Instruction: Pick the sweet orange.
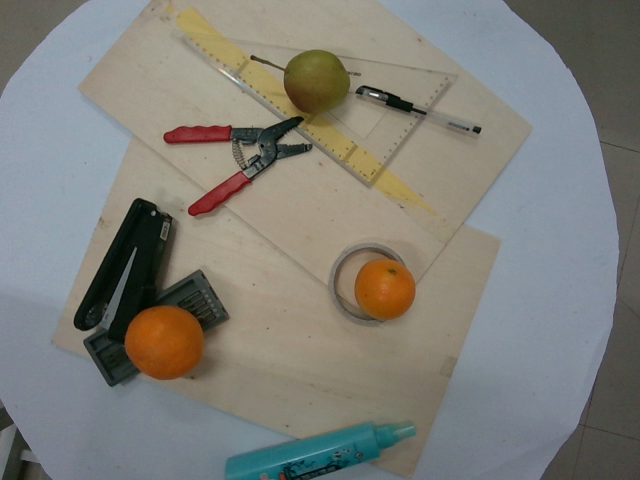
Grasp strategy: vertical